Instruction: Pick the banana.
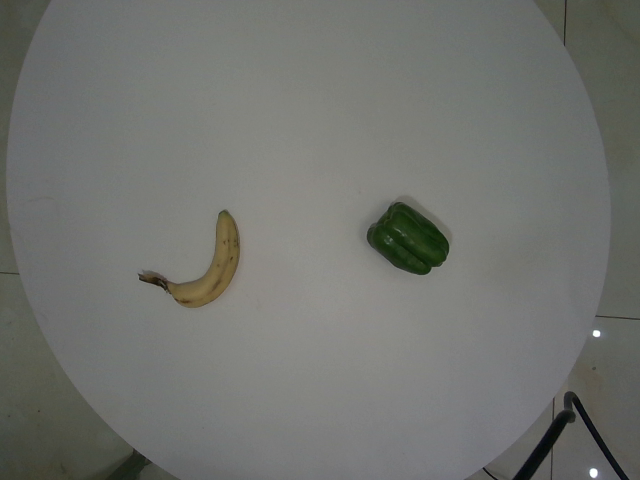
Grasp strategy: vertical